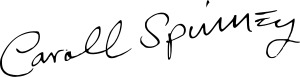
Signature of: caroll spinney